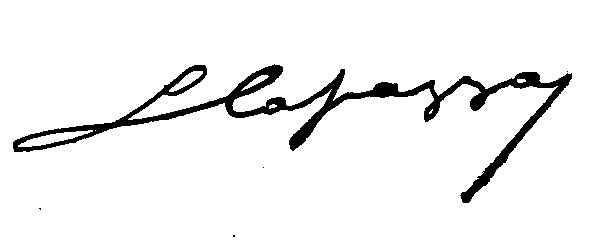
Signature of: louis capazza